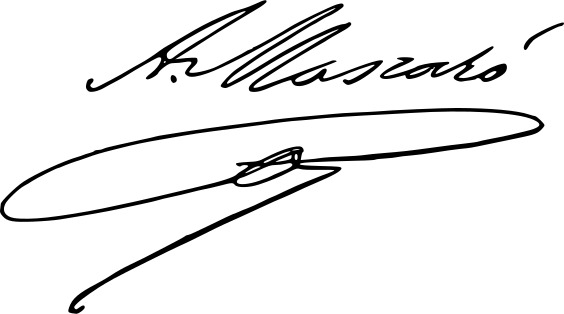
Signature of: aniceto mascaró y cos